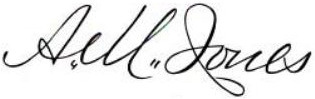
Signature of: alfred m jones